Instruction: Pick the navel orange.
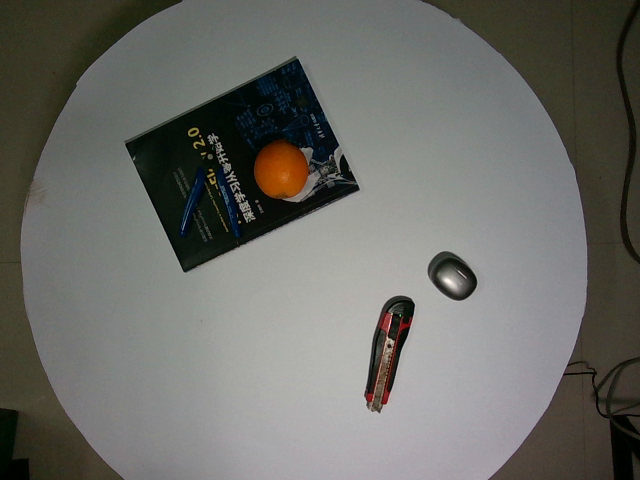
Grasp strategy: vertical